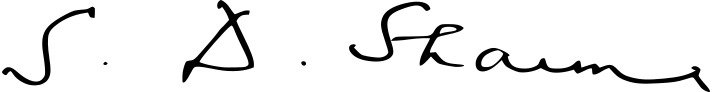
Signature of: shankar dayal sharma